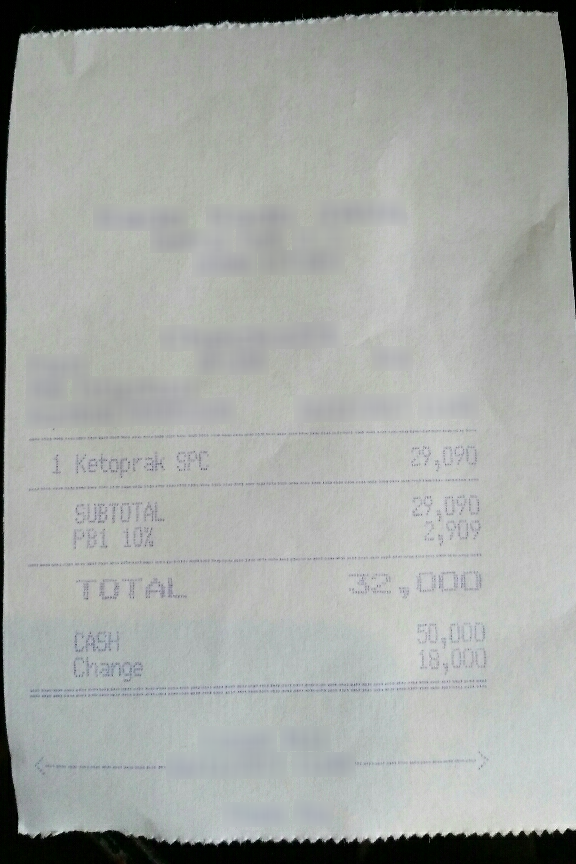
Extraction:
receipt: line_items: name: Ketoprak SPC
price: 29,090
qty: 1
subtotal: 29,090
tax: 2,909
total: 32,000